Question: Describe the condition in detail:
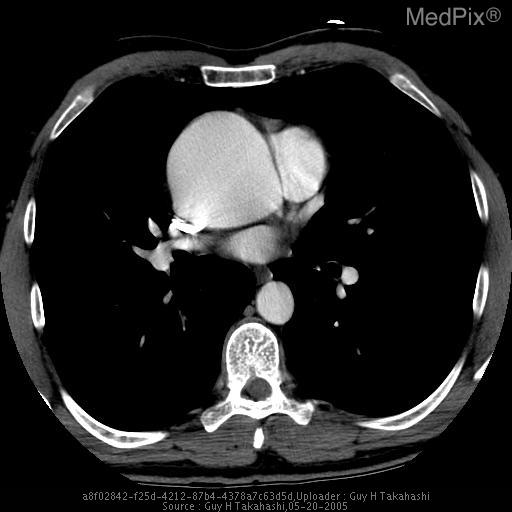
Answer: The disease is discussed as: RADIOLOGICAL FINDINGS: The visualized mediastinum is noteworthy for aneurysmal dilatation of the aortic root which appears to involve all three cusps. If the cusps are included in the measurement, this dilation measures approximately 6.8 cm in transverse dimensions x 5.7 cm in AP dimensions.  If the cusps are not included in the measurement, the aortic root measures approximately 5.2 cm transverse x 5.8 cm in maximum  AP dimension. Dilation of the cardiac silhouette is noted compatible with cardiomegaly

DIAGNOSIS: 1. Aneurysmal dilation of the aortic root suspicious for sinus of Valsalva aneurysm as described above. 2.Cardiomegaly

DIFERENTIAL DIAGNOSIS: Ascending Aortic Aneurysm secondary to syphilis, Dilation of the aortic root secondary to conective tissue diseases including Marfan’s Syndrome and Ehlers-Danlos syndrome. Trauma, or Dissection.

DISCUSSION: Aneurysms of the thoracic aorta are classified by location with the most common being the descending portion of the aorta. The ascending portion of the aorta is the second most common with aneurysms of the arch of the aorta being the most rare.
Causes for thoracic aortic aneurysms usually consist of cystic medial necrosis. This may be a result of connective tissue disorders such as Marfan’s syndrome or Ehlers-Danlos syndrome. Other causes can include athersclerotic vascular disease, syphilis, infectious aortitis, trauma, and dissection.
There are a wide range of signs and symptoms associated with thoracic aortic aneurysms. Most problems associated with this disease entity are cardio-vascular in nature. This includes congestive heart failure, continuous murmur, and thromboembolism. If the aneurysm is large enough superior vena cava syndrome may occur secondary to mass affect. It has been reported that up to forty percent of patients with aneurysms involving the thoracic aorta are asymptomatic at incidental diagnosis.
There are multiple diagnostic modalities that may be used in the diagnosis of thoracic aortic aneurysms. The gold standard is aortography. Contrast enhanced CT may be used as well. MRI and MRA have been particularly useful in defining vascular anatomy. Trans-thoracic echocardiography has limited accuracy in diagnosis of aneurysms, but trans-esophogeal echocardiography is quite accurate.
Treatment consists of surgery and is recommended if the ascending thoracic aorta is 5.5 cm or greater. The Bentall procedure is usually performed. It consists of grafting in a Dacron tube with a prosthetic aortic valve. If surgery is not performed patients have a 32 to 68 percent chance of rupture.

REFERENCES:
Braunwald: Heart Disease: A Textbook of Cardiovascular Medicine, 6th ed., Copyright © 2001 W. B. Saunders Company

Juhl: Paul and Juhl\'s Essentials of Radiologic Imaging, 7th ed., Copyright © 1998 Lippincott Williams & Wilkins